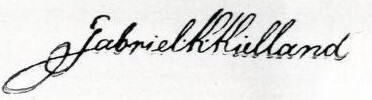
Signature of: gabriel kirsebom kielland